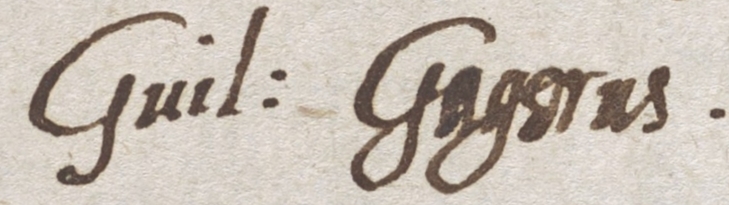
Signature of: william gager